Question: What could the diagnosis suggest?
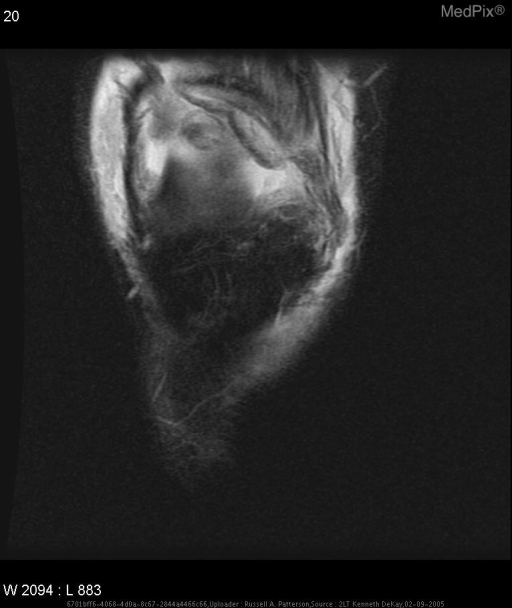
Answer: The possible diagnosis includes Quadriceps tendon rupture
Medial retinacular tear.